Question: What might the diagnosis be?
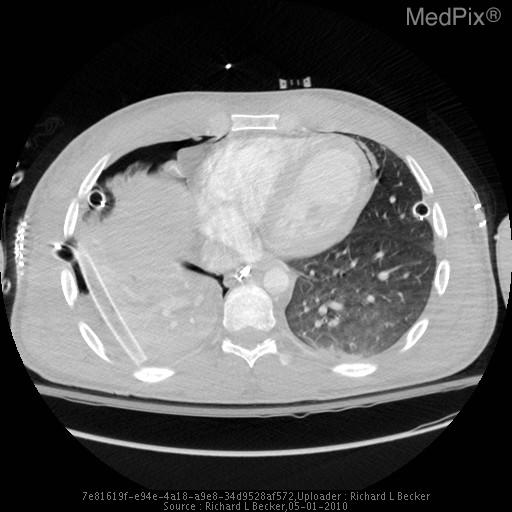
Answer: The possible diagnosis includes •  Pneumopericardium
•  Pneumomediastinum
•  Pneumothorax.